Question: How is the history relevant to the case?
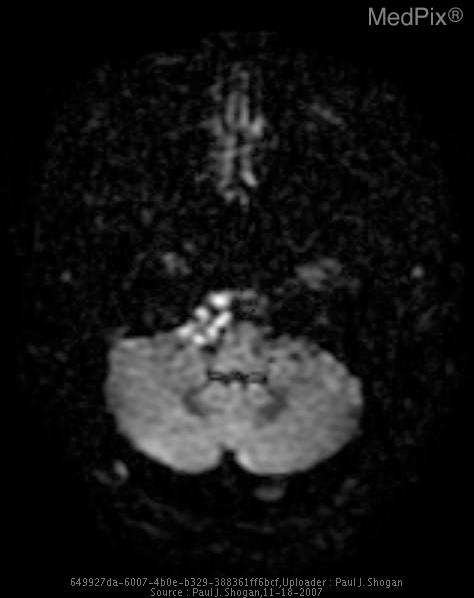
Answer: The patient's history of 52 yo female with complaint of hearing loss. is key in understanding the case.